Question: What is the potential diagnosis?
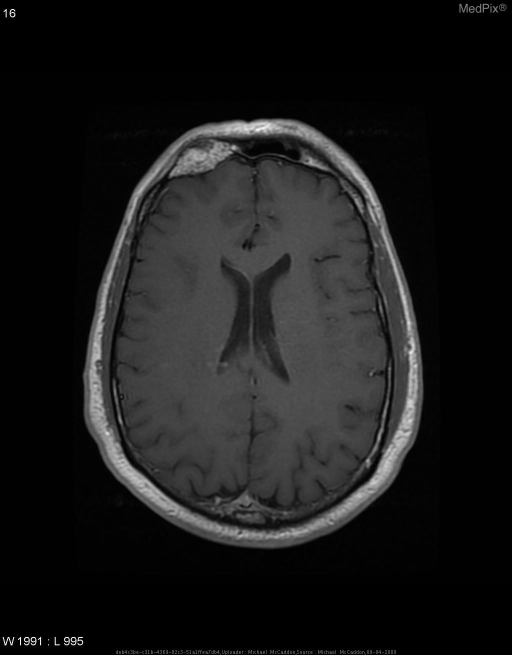
Answer: The possible diagnosis includes •  Calvarial Hemangioma
•  Eosinophilic Granuloma - wrong age group
•  Intraosseous Meningioma
•  Metastasis - unlikely since there is preservation of the trabeculae.